Question: What do the imaging results show?
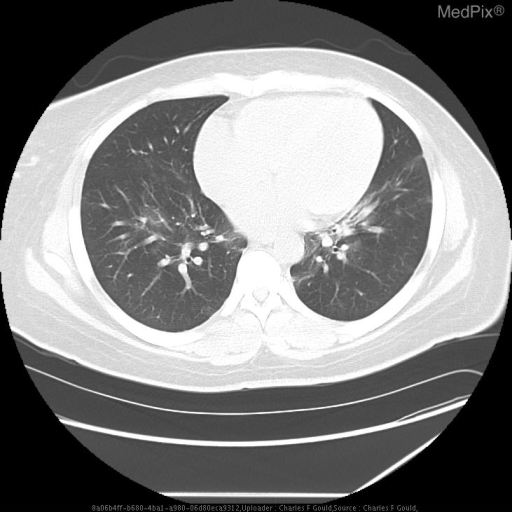
Answer: The imaging shows Summary of Image Findings:
CXR:

Unremarkable chest radiograph obtained at admission.

Frontal chest radiograph taken 48 hours after admission demonstrating ill-defined ground glass opacities within the bilateral suprahilar regions.  There is also a retrocardiac opacity.  Atypical or viral infectious process.  A CT was recommended.  The admission chest x-ray was unremarkable.

Frontal chest radiograph taken at 72hrs demonstrates interval placement of endotracheal tube and right-sided central venous catheter.  New right-sided subcutaneous air.  Hypoinflation and mils increased interstitial markings of the lungs.

Portable chest radiograph demonstrates interval development of moderate right-sided pneumothorax

CT:
Chest CT demonstrating diffuse patchy bilateral upper and lower lobe groundglass opacities.  Differential considerations include PCP and CMV pneumonia as well as other opportunistic infection.  This could represent hypersensitivity pneumonitis. Chest CT demonstrating diffuse patchy bilateral upper and lower lobe groundglass opacities..